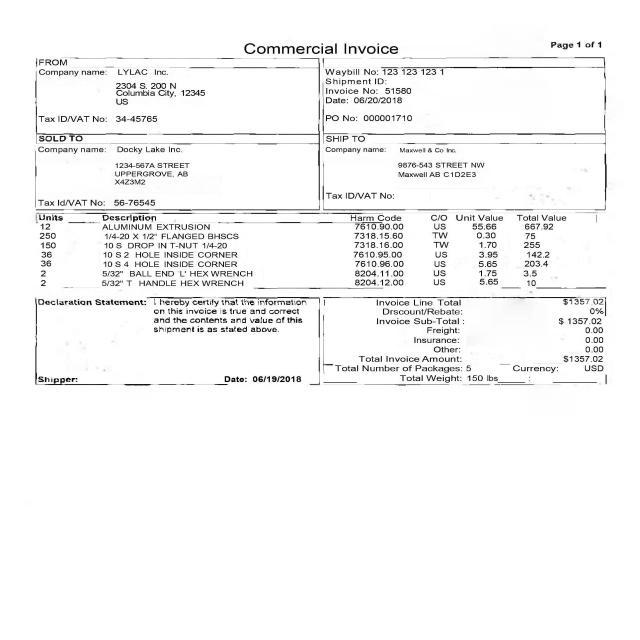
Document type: Invoice